Question: Talk about the condition:
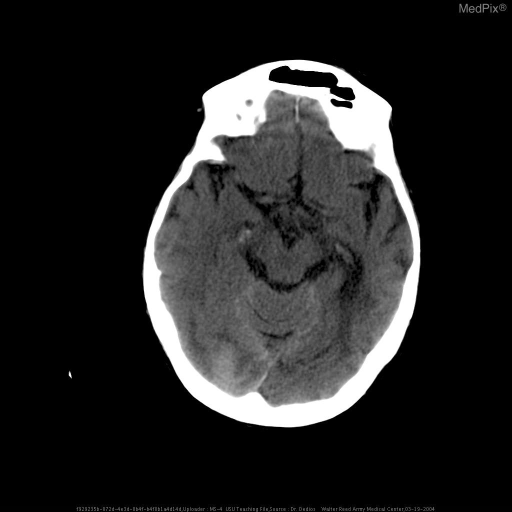
Answer: The disease is discussed as: Chronic hypertension causes fibrinoid necrosis in the penetrating and subcortical arteries, weakening of the arterial walls, and formation of small aneurysmal outpouchings, known as Charcot-Bouchard microaneurysms.  These microaneurysms, predispose the patient to spontaneous ICH.  Bleeding is limited by the resistance of tissue pressure in the surrounding brain structures.  If the hematoma is large, distortion of structures and increased ICP may cause headache, vomiting, and decreased alertness. ICH accounts for 10 to 15 percent of all strokes in whites and about 30 percent in blacks and individuals of Asian origin.

Locations of hypertensive ICHs are putamen (40%), lobar (22%), thalamus (15%), pons (8%), cerebellum (8%), and caudate (7%).

The differential diagnosis should include hypertension, bleeding diatheses (especially as a result of iatrogenic coumadin), trauma (subdural and epidural hematomas), and amyloid angiopathy as the most frequent causes.  Rarely, brain tumors and abscesses can have a rapid onset mimicking ICH.

In young, normotensive patients, especially those with lobar and intraventricular hemorrhages, vascular malformations (AVM) are the most likely source of bleeding.

Some primary and metastatic brain tumors, especially renal carcinoma and choriocarcinoma, can develop hemorrhages within the tumor.  The initial evaluation, should include CBC, chemistries, coagulation studies (PT, PTT, bleeding time, and platelet count), arterial blood gas analysis, and toxicology screen.

CT scan should be performed immediately in patients suspected of having an ICH.  Follow-up CT should be performed to evaluate a change in clinical signs or mental status.

Patients who have ICH after cocaine use have a high likelihood of vascular malformations and aneurysms and need angiography.Medical management involves reduction and maintenance of intracranial pressure.  Commonly, patients are intubated if they are unable to protect their airway.  Blood pressure swings may be controlled with IV labetolol (adequate intracranial perfusion pressure must be maintained).  As an adjunct, patients may be placed in the reverse-Trendelenberg position to assist in relieving increased intracranial pressure.

Recent studies of hematoma removal have shown promise for open surgical decompression, but only if accomplished early after the onset of symptoms.  The best candidates for surgery may be patients with moderate to large hematomas who are still awake.  Neuroimaging techniques have made it possible to drain hematomas percutaneously, using stereotactic surgery. Survival depends on the location, size, and rapidity of development of the hematoma.  ICHs are at first soft and dissect along white matter fiber tracts.

If the patient survives the initial changes in ICP, blood is absorbed and a cavity or slit forms that may interrupt brain pathways.  Patients with small hematomas located deep and near midline structures often develop secondary herniation and mass effect, and these patients have a high mortality rate.  Survivors invariably have severe neurological deficits.  In patients with medium-sized hematomas, the deficit varies with the location and size of the hematomas.